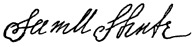
Signature of: samuel shute